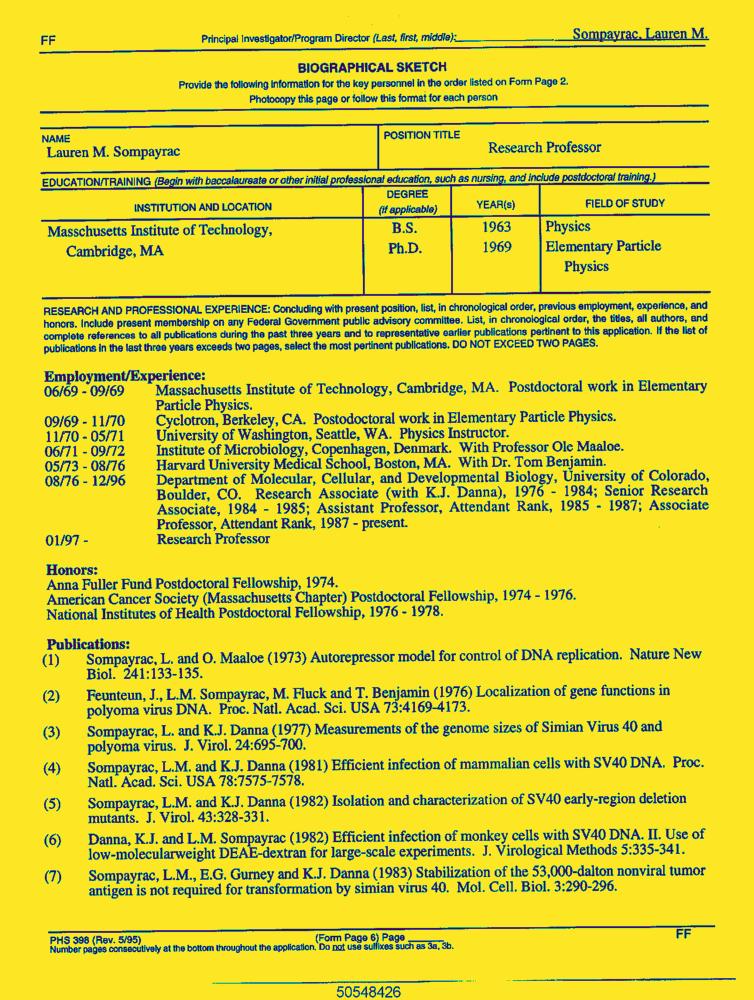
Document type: Resume-Doc